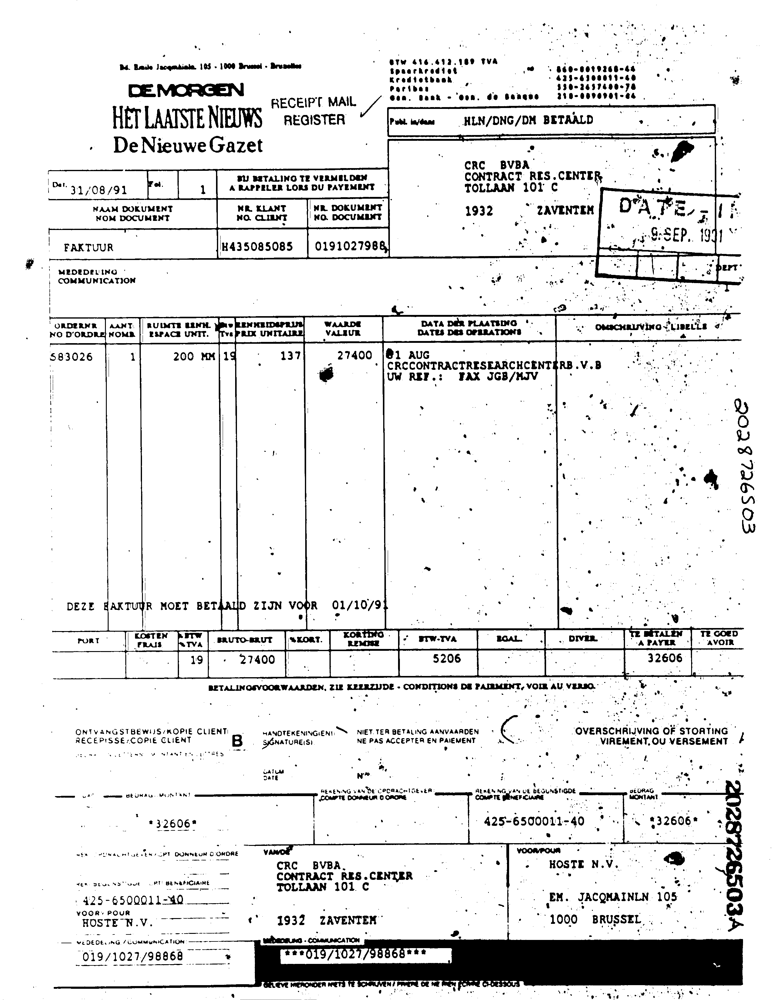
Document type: Invoice